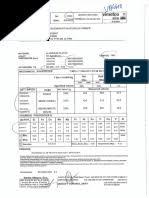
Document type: Invoice